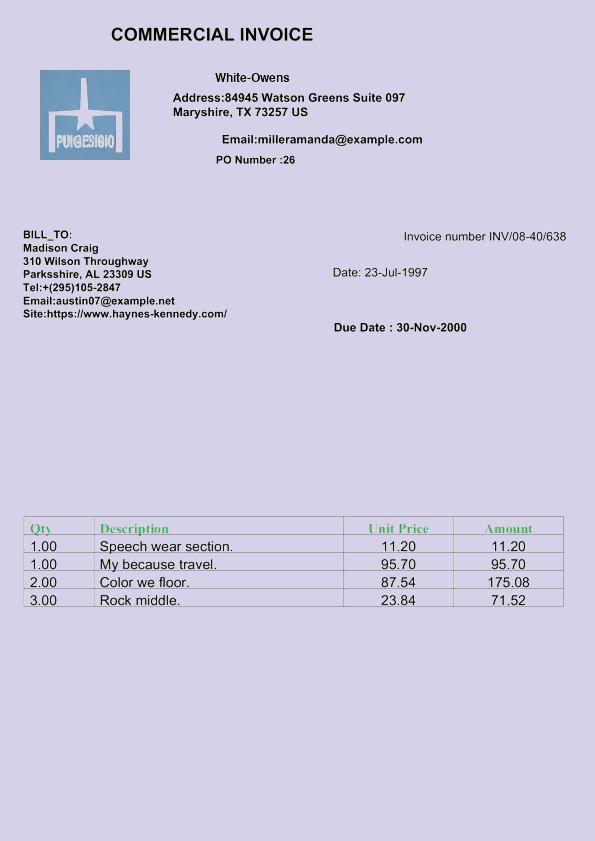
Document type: Invoice